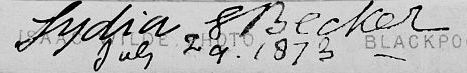
Signature of: lydia becker